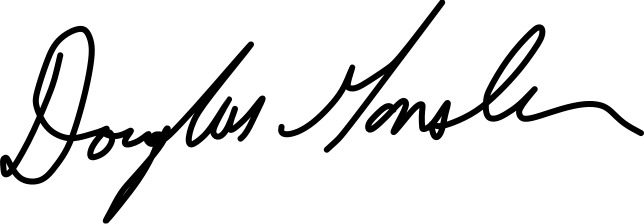
Signature of: doug gansler